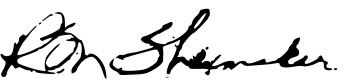
Signature of: robert m shoemaker